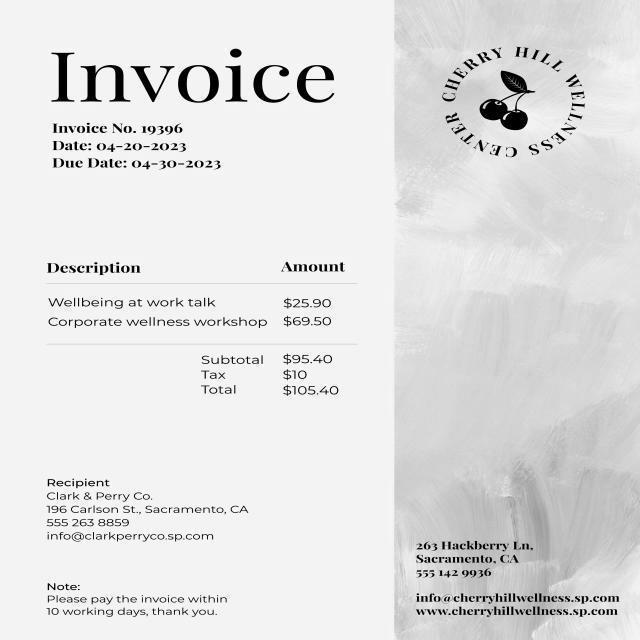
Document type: Invoice